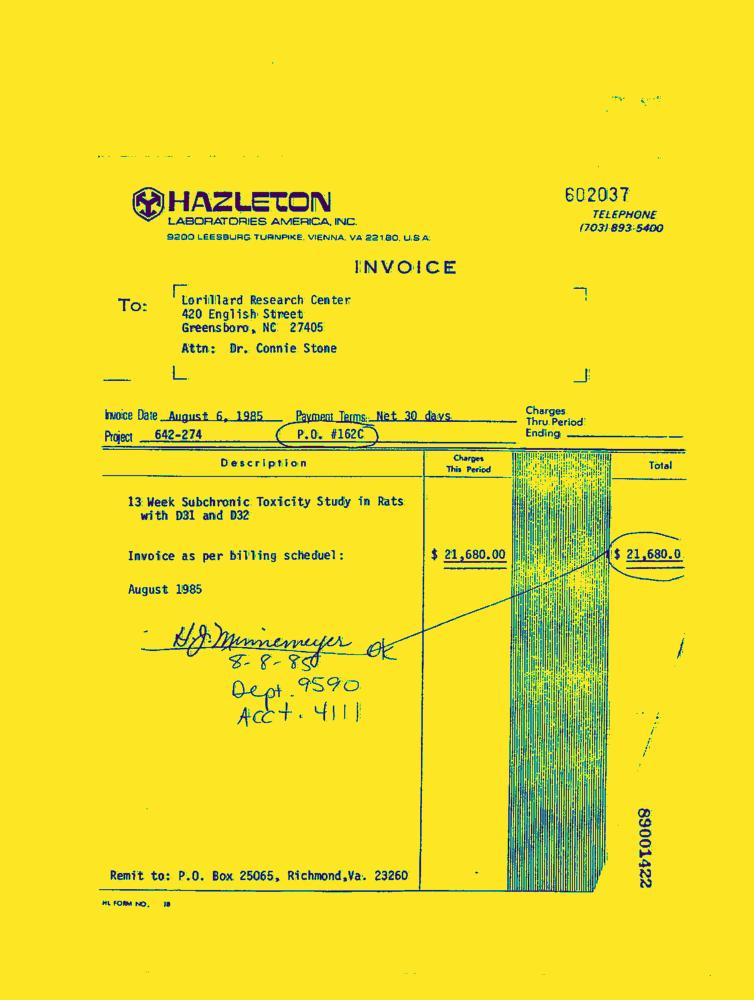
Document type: Invoice-Doc